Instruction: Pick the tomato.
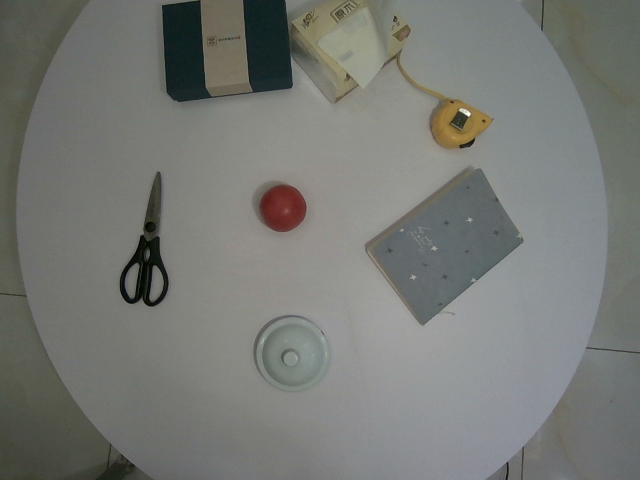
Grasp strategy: vertical